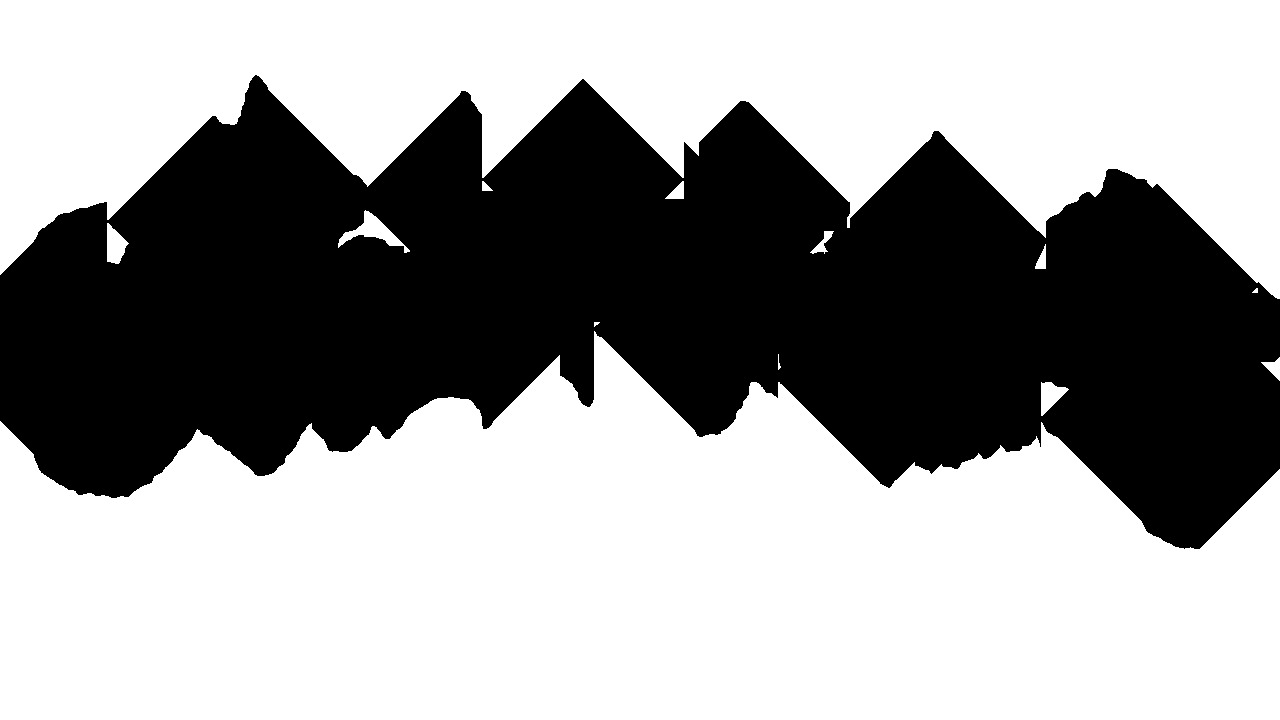
Signature of: philip de lászló